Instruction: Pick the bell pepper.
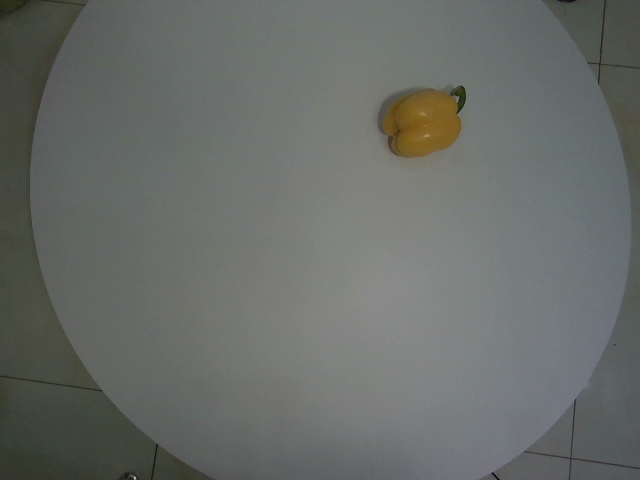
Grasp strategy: vertical